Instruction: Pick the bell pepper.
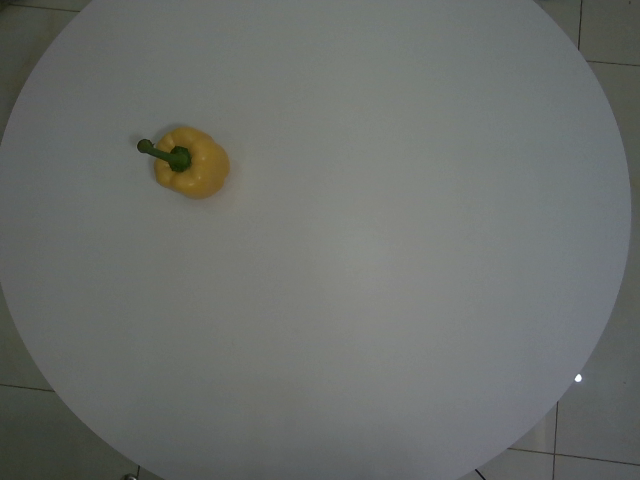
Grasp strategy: vertical